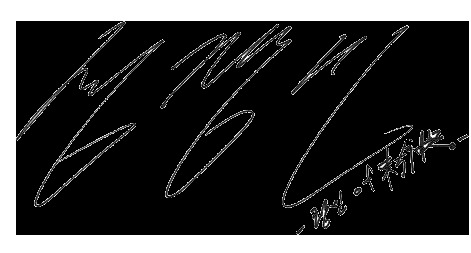
Signature of: changmin